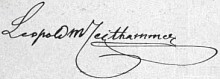
Signature of: leopold maria zeithammer